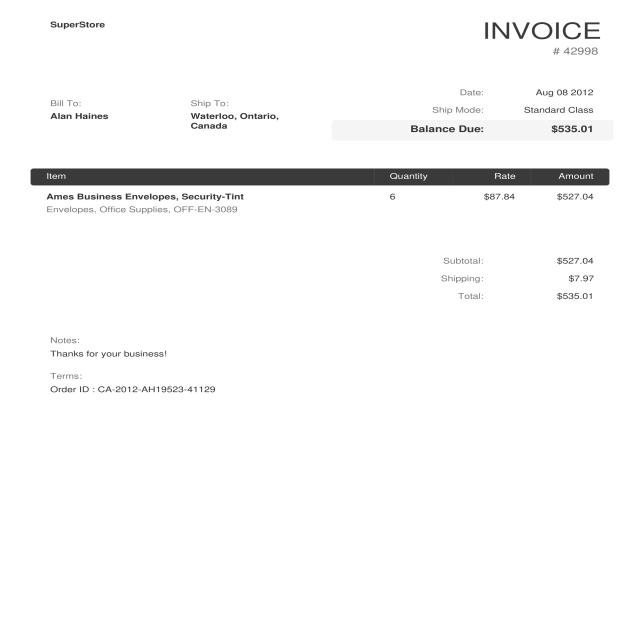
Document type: Invoice